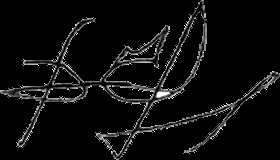
Signature of: q4513813